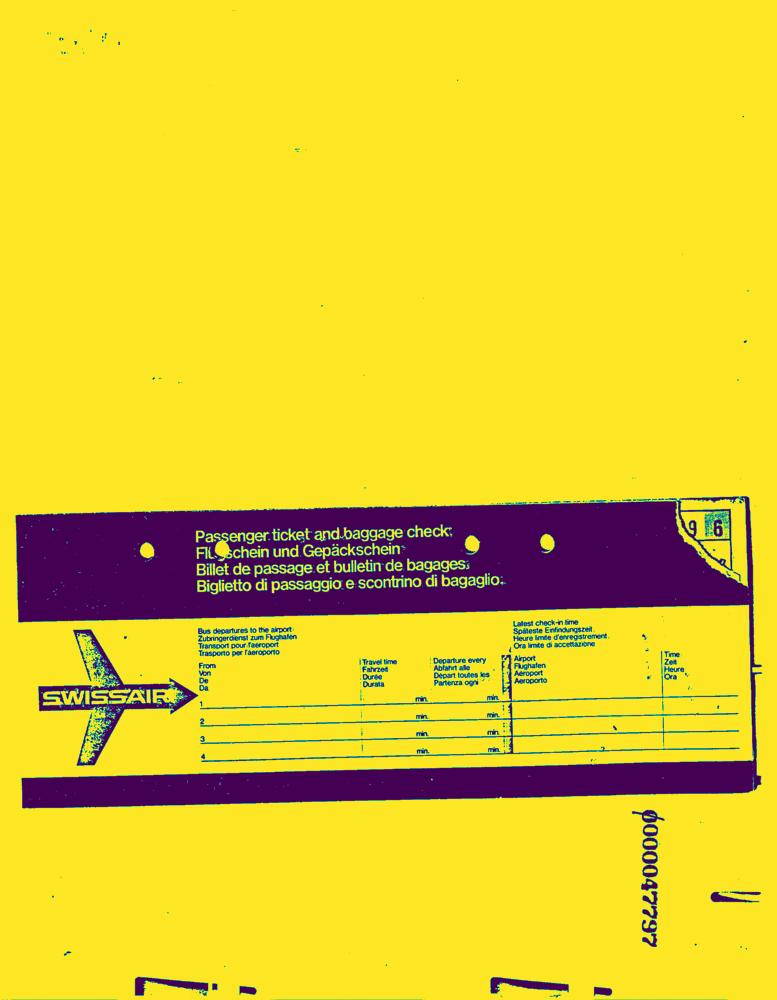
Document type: Invoice-Doc